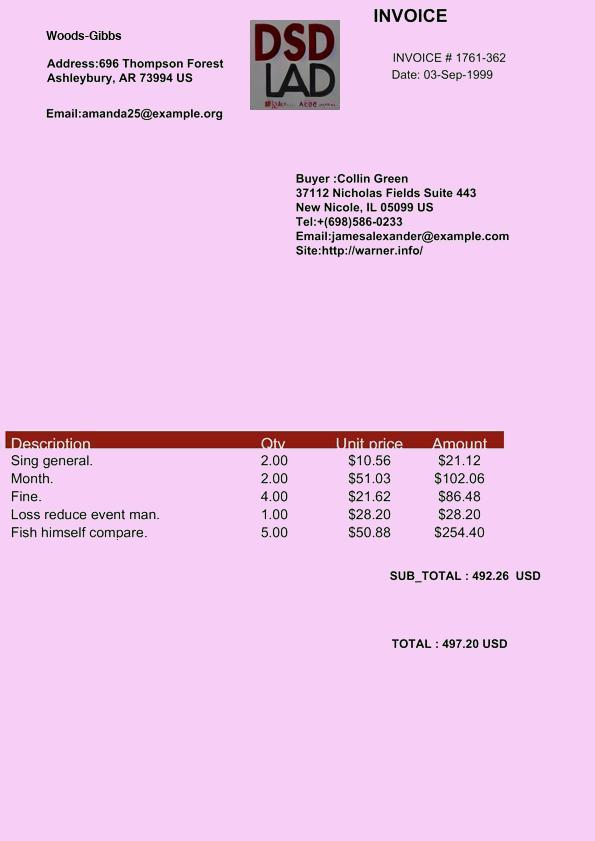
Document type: Invoice